Question: What is the suspected problem?
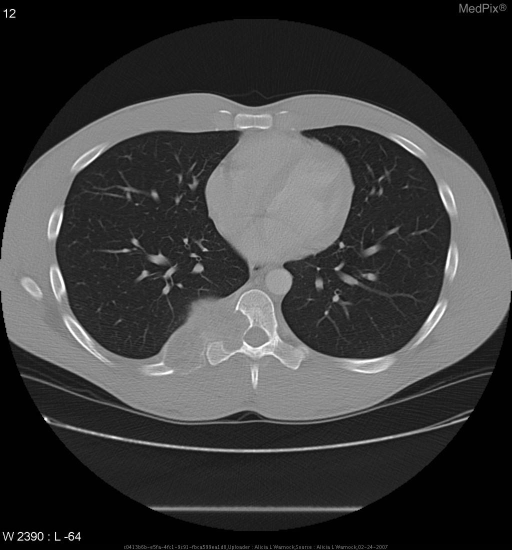
Answer: The findings suggest •  right paraspinal chest wall mass
•  measures 6.9x4.7x4.6 cm
•  located at levels T8 - T10
•  mass erodes into T9 & T10 vertebral bodies, T9 pedicle, rib 9
•  does not appear to disrupt thecal sac, though neural foramina is eroded
•  mild enhancement with gadolinium on T1 MR
•  sclerotic margins present in surrounding eroded structures
•  multiple fluid-fluid levels on T2
•  no pathologic lymphadenopathy
•  no other abnormal findings are noted. Large, lobulated mass located in right paraspinal region. Representative slice is at T9 and shows bony destruction of the T9 vertebral body and pedicle, as well as erosion of the ninth rib.  Subsequent slices demonstrate involved of T8,T9, and T10; mass extension into neural foramina; no hilar or medistinal pathologic lymphadenopathy by size.. The patient might have a history of 24 yo man with right-sided lower posterior chest/rib pain for 4-6 months, increases with deep inspiration.  He denies history of trauma..